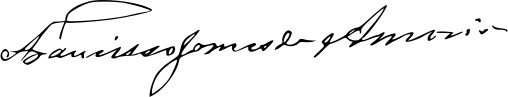
Signature of: francisco gomes de amorim